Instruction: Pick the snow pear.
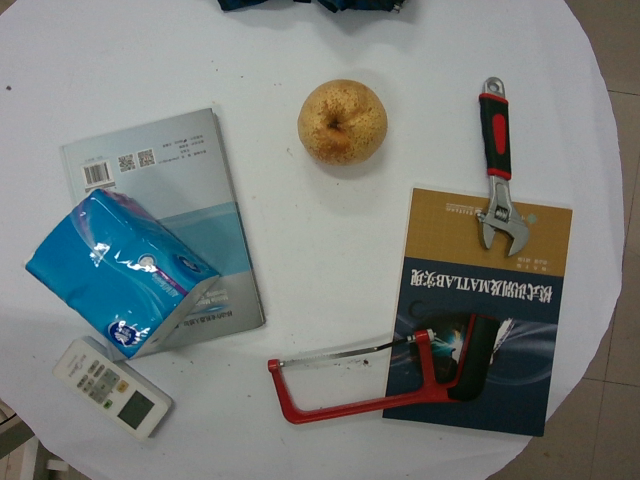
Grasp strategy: vertical